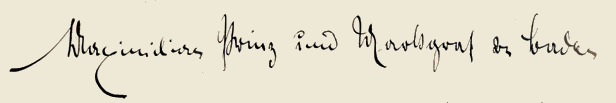
Signature of: prince maximilian of baden